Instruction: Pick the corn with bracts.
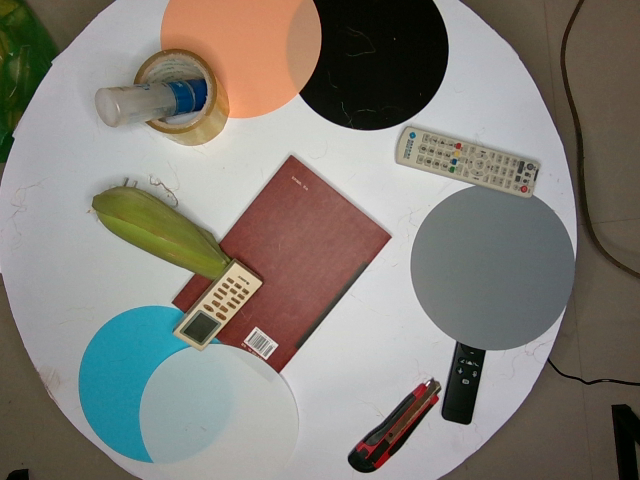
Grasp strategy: vertical